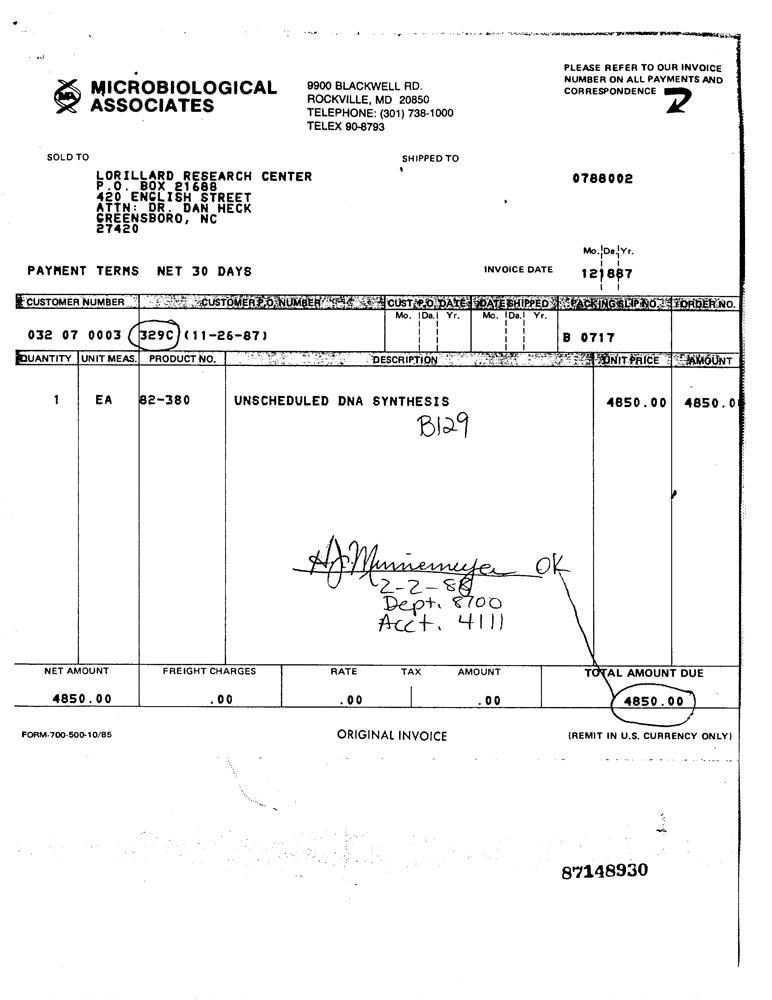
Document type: Invoice